Question: What is the date of the hearing as scheduled in the document?
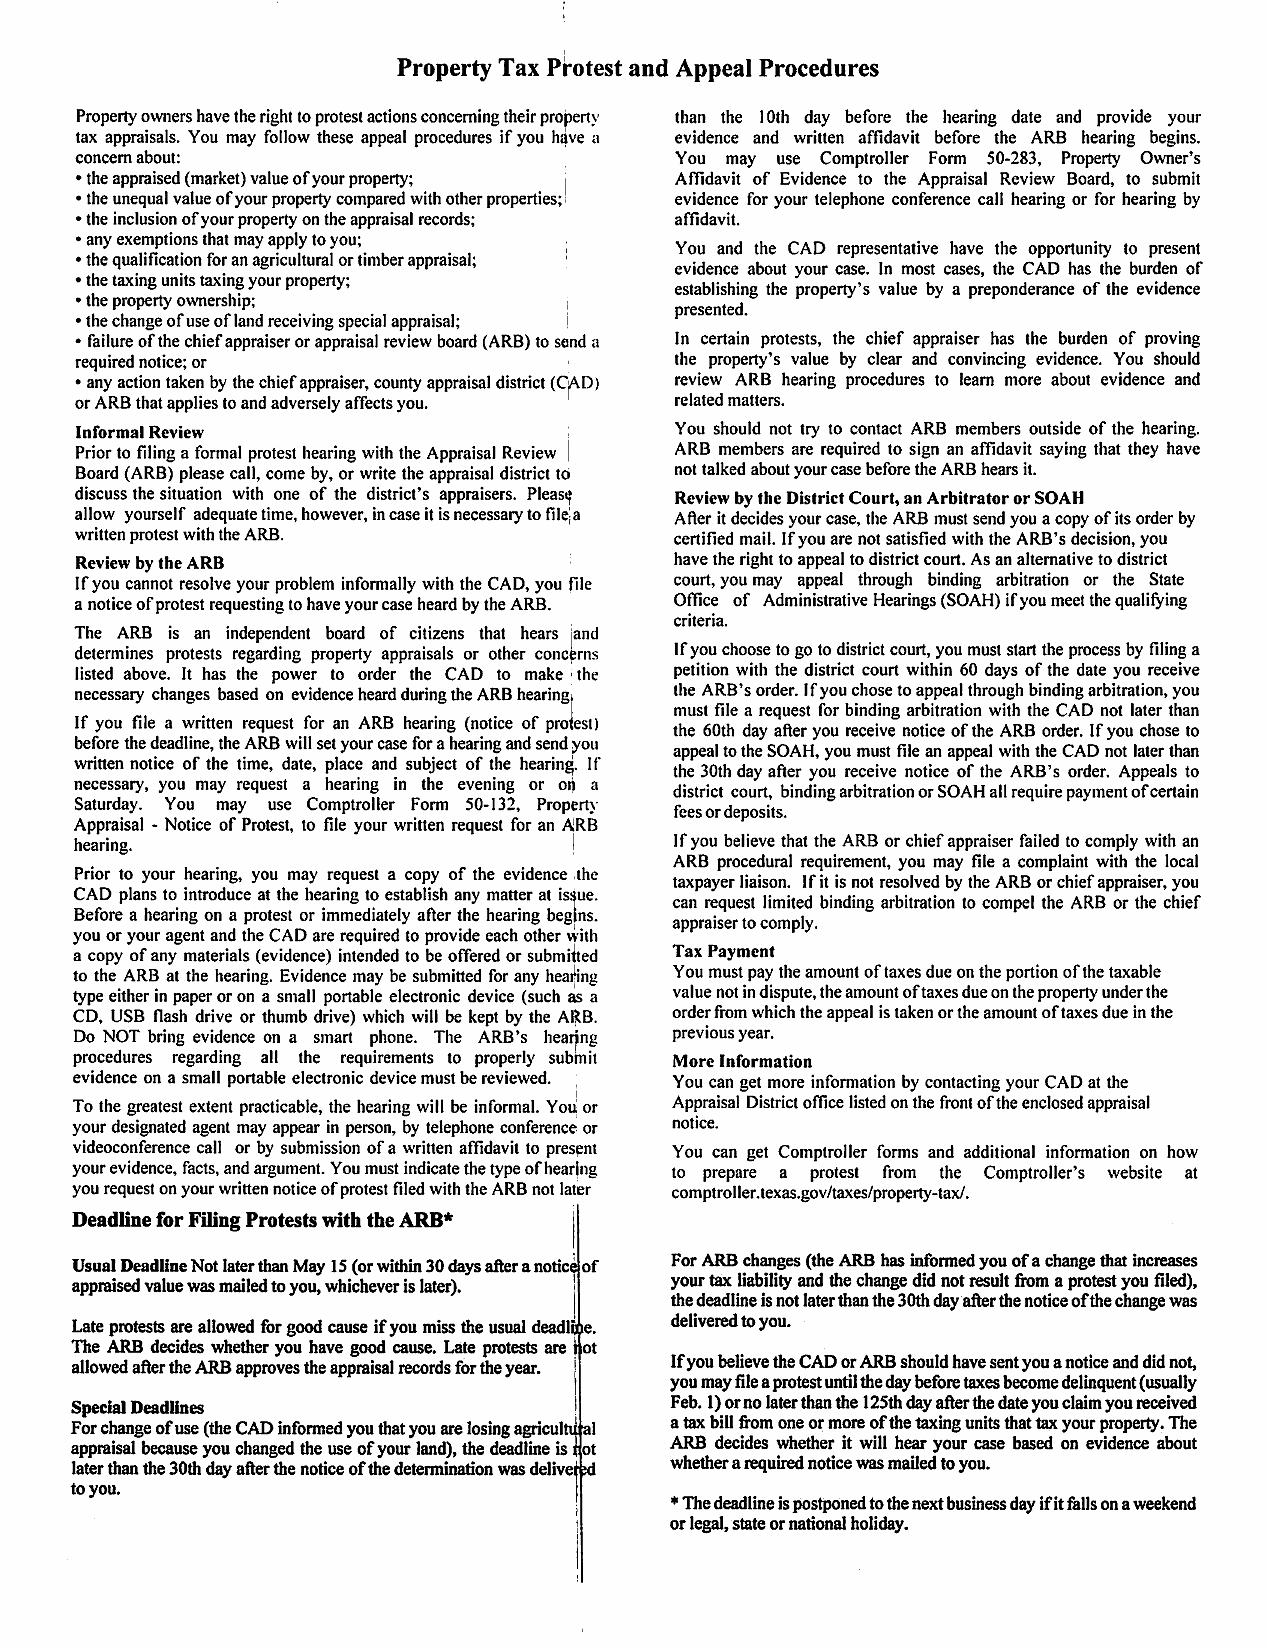
Answer: "You should not try to contact ARB members outside of the hearing."